Question: What jurisdiction, city, or county is the document associated with?
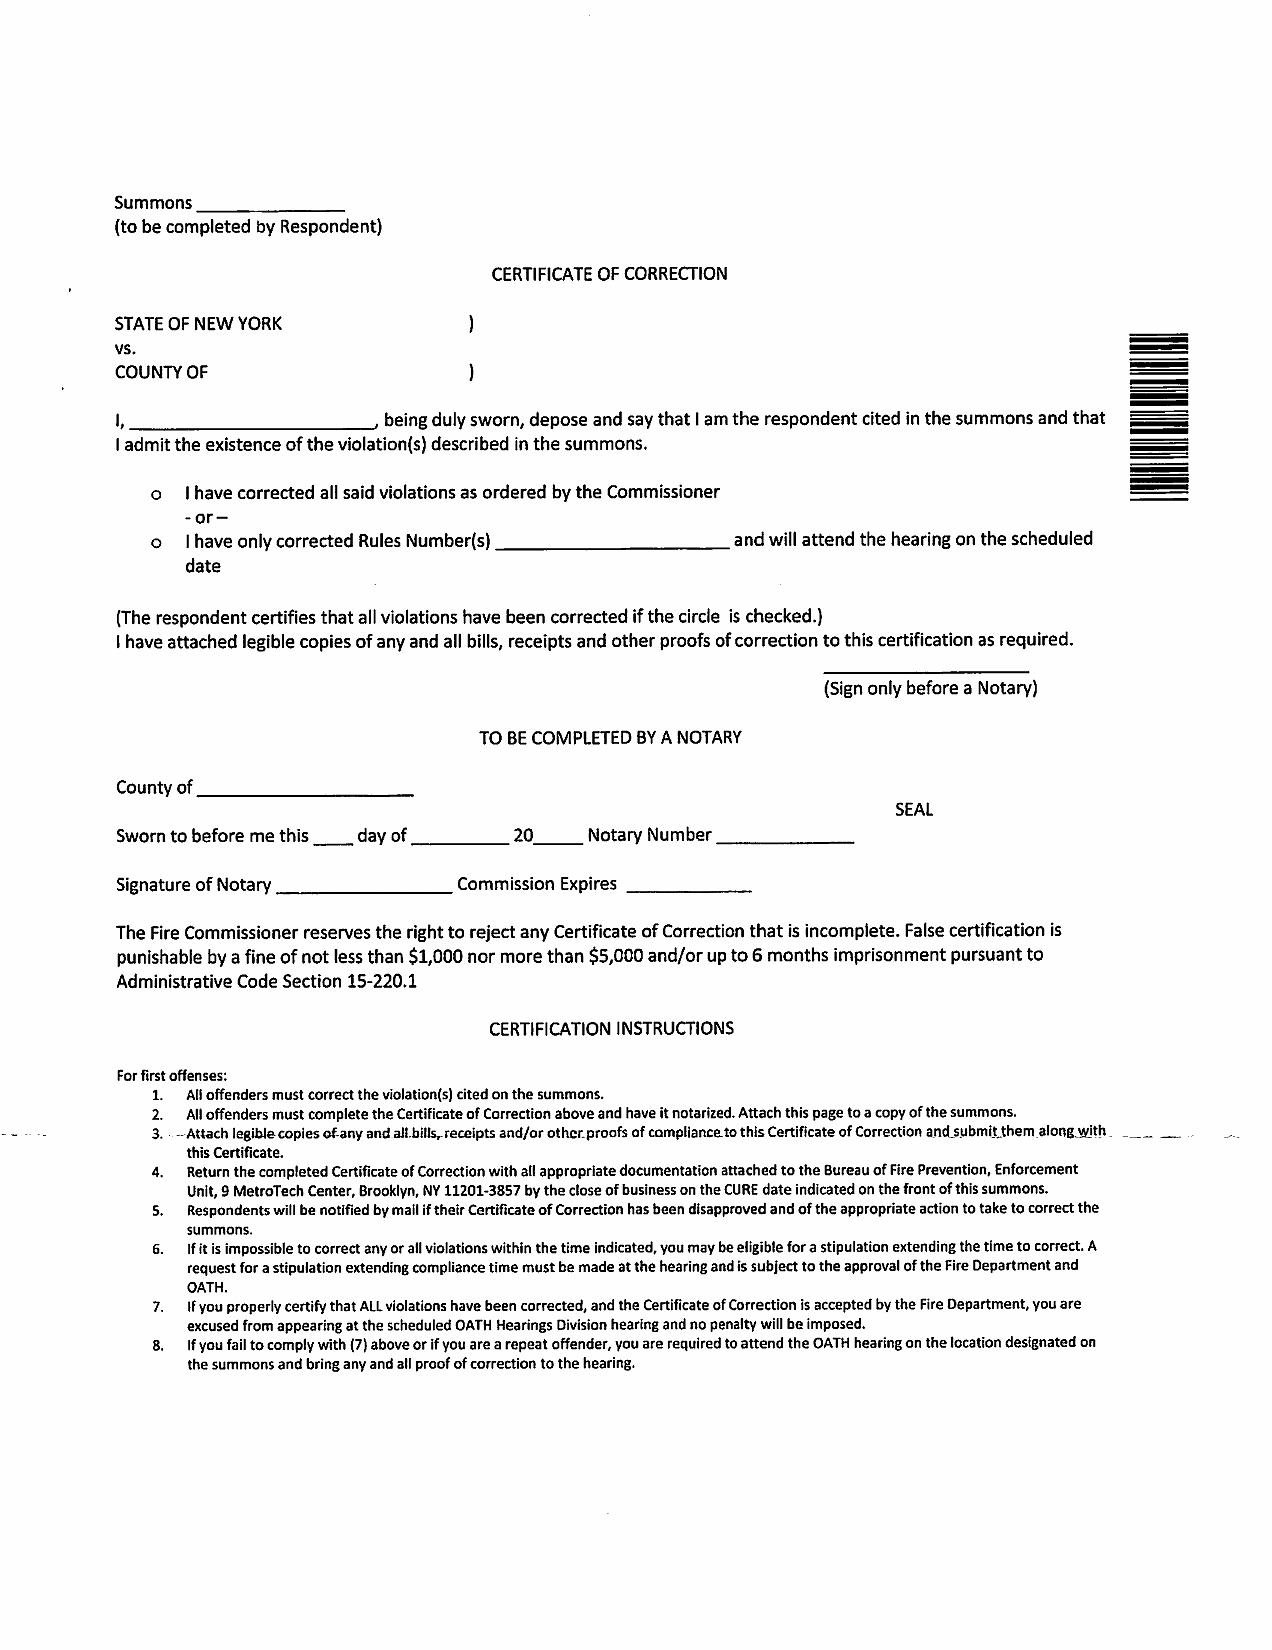
Answer: "COUNTY OF"